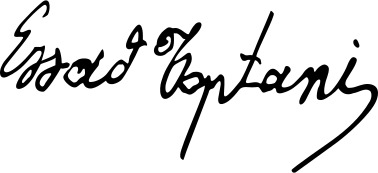
Signature of: essad toptani